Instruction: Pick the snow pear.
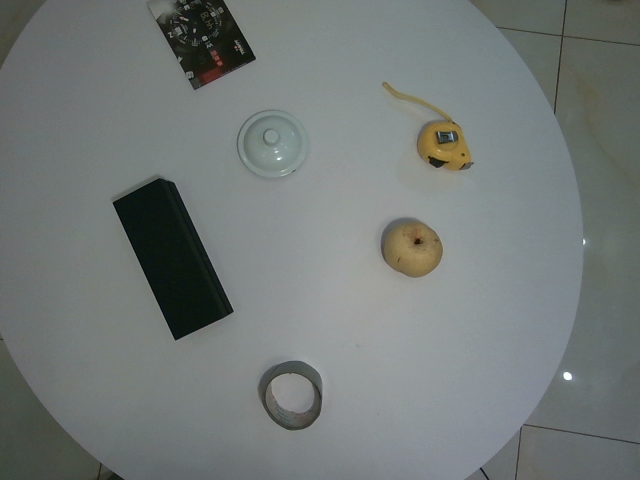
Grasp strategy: vertical